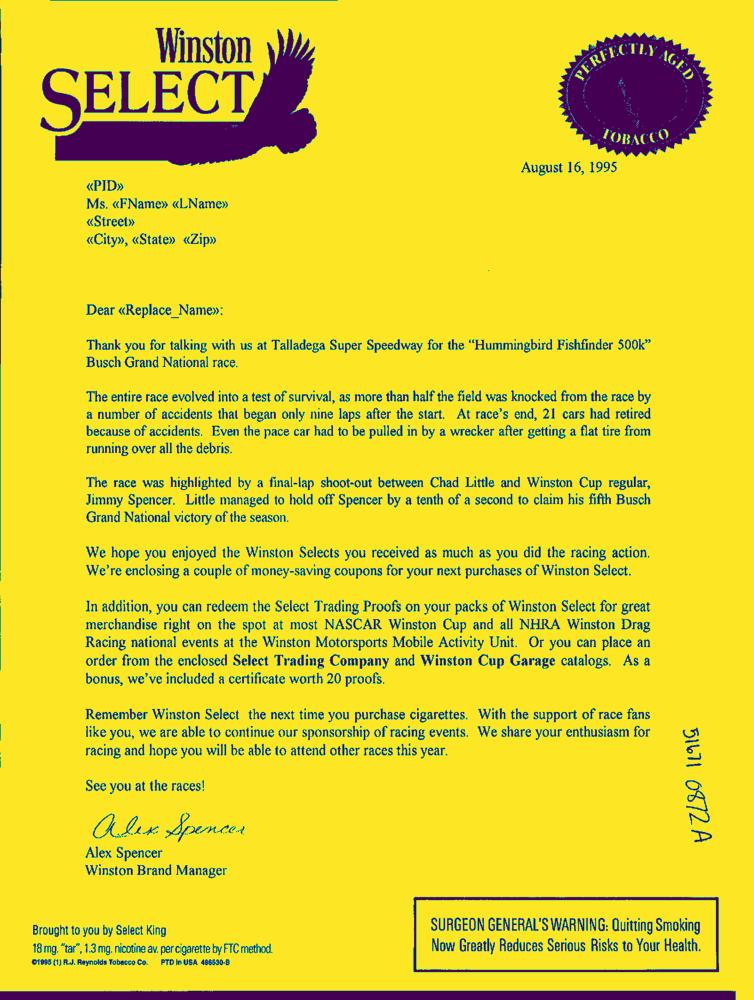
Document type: Letter-Doc